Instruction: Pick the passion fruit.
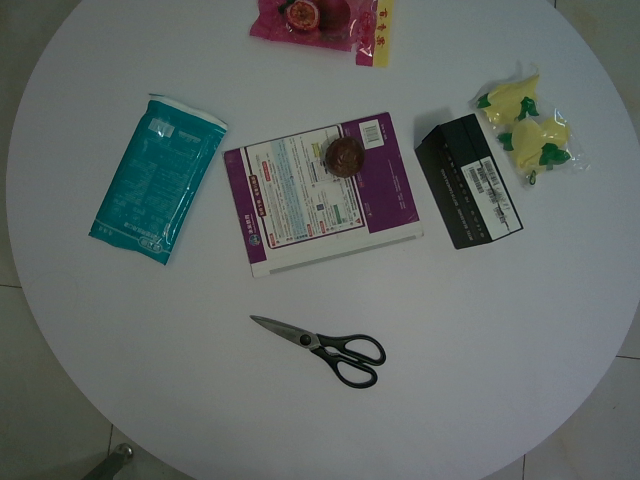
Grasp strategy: vertical